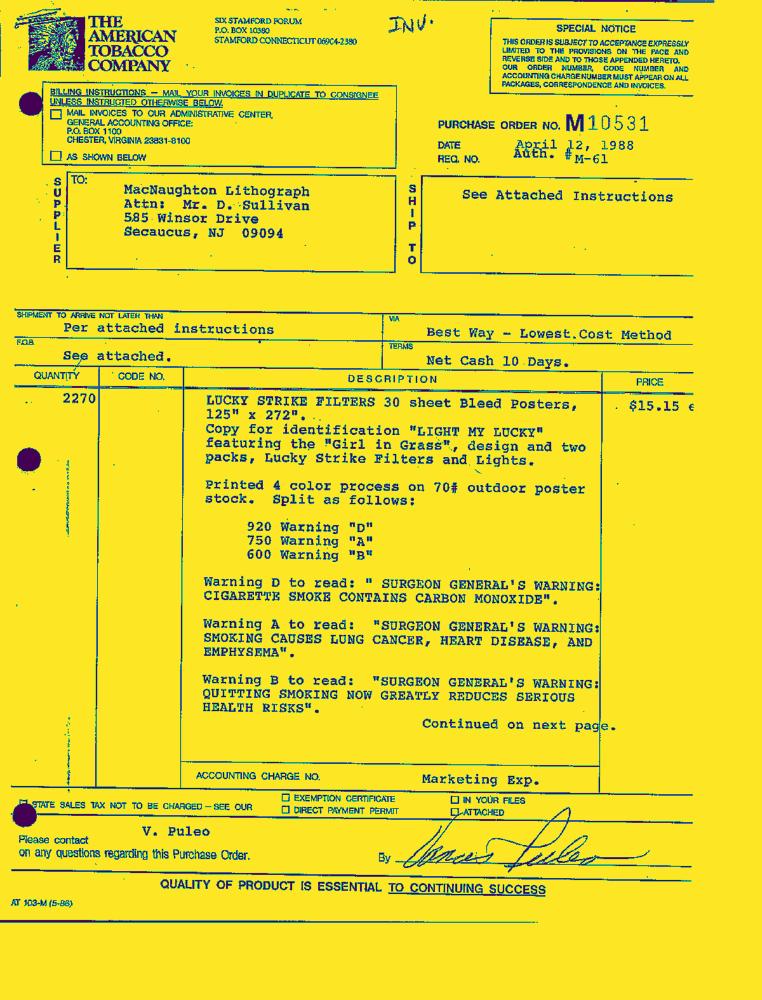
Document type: Invoice-Doc